Question: What tax district, tax-rate area, or tax area code is specified in the document?
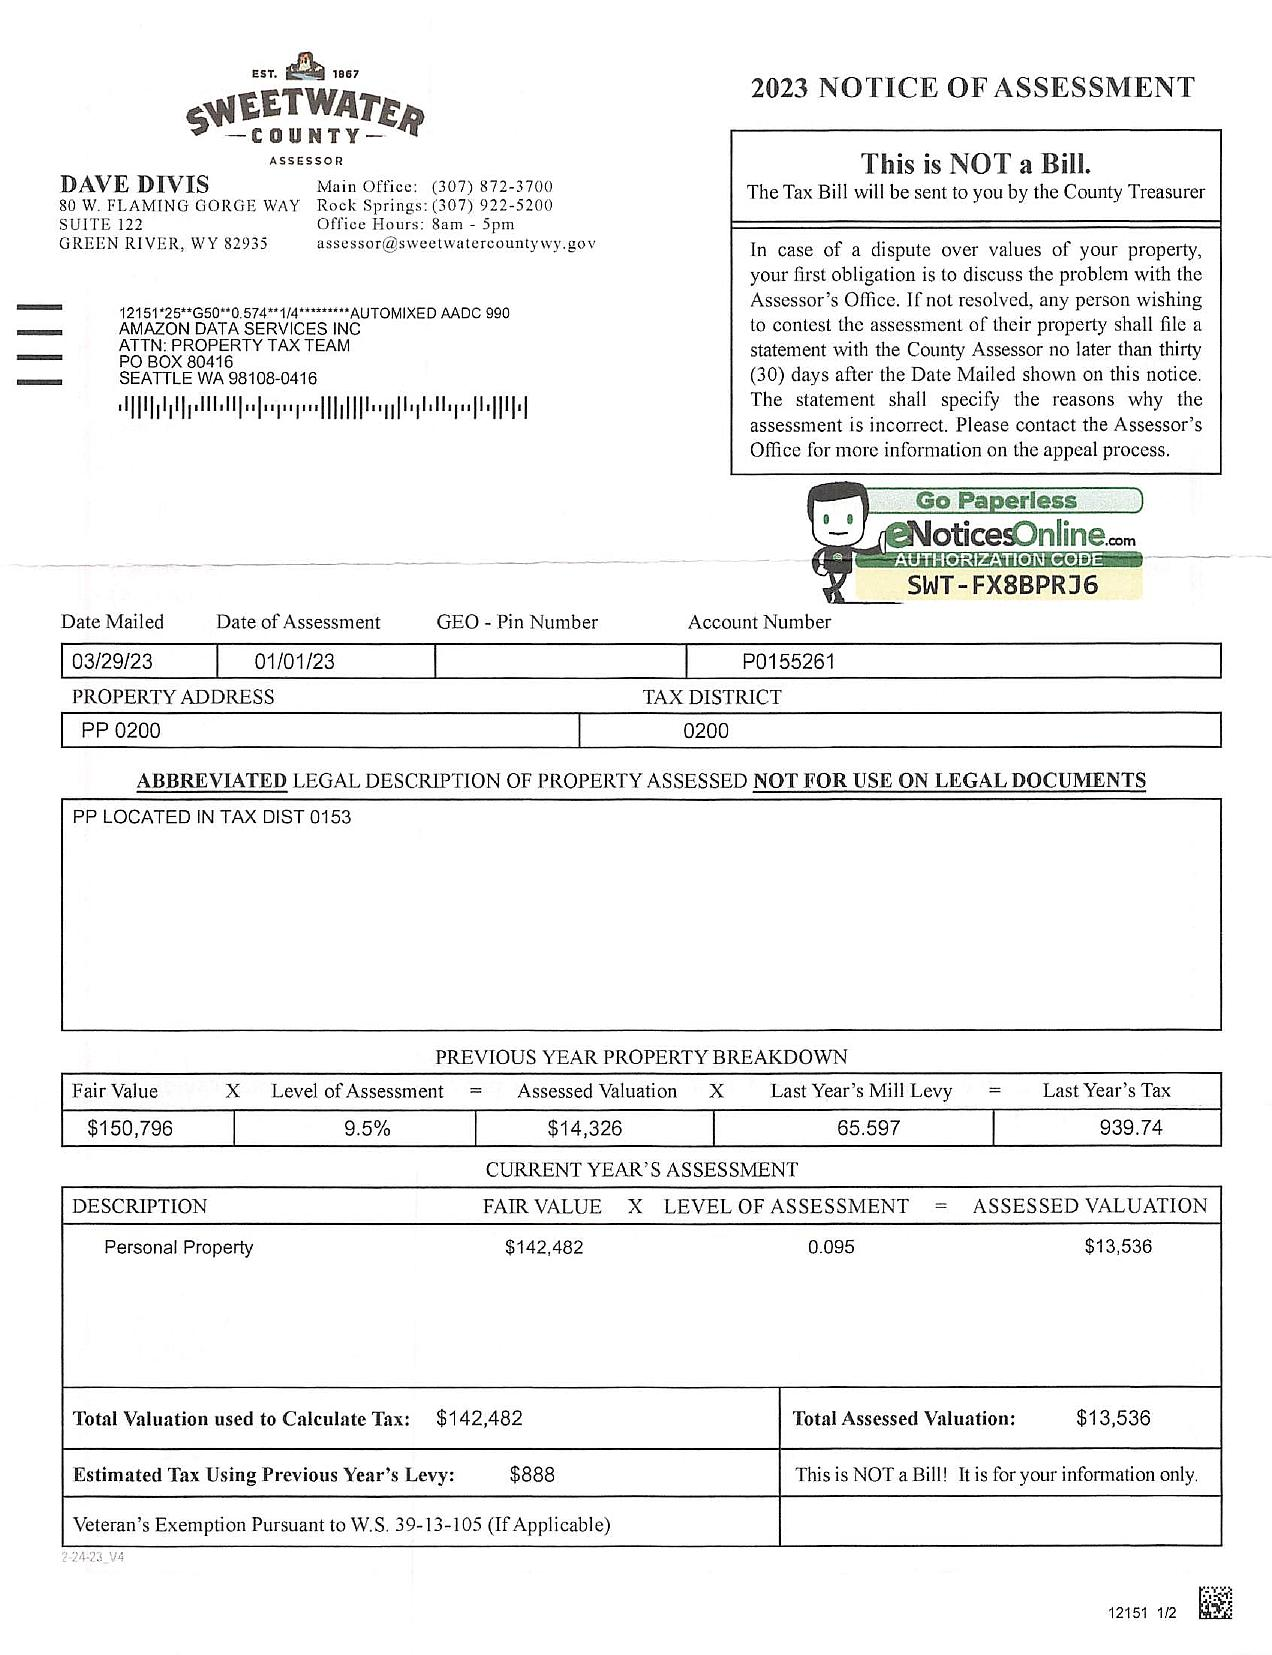
Answer: "0200"